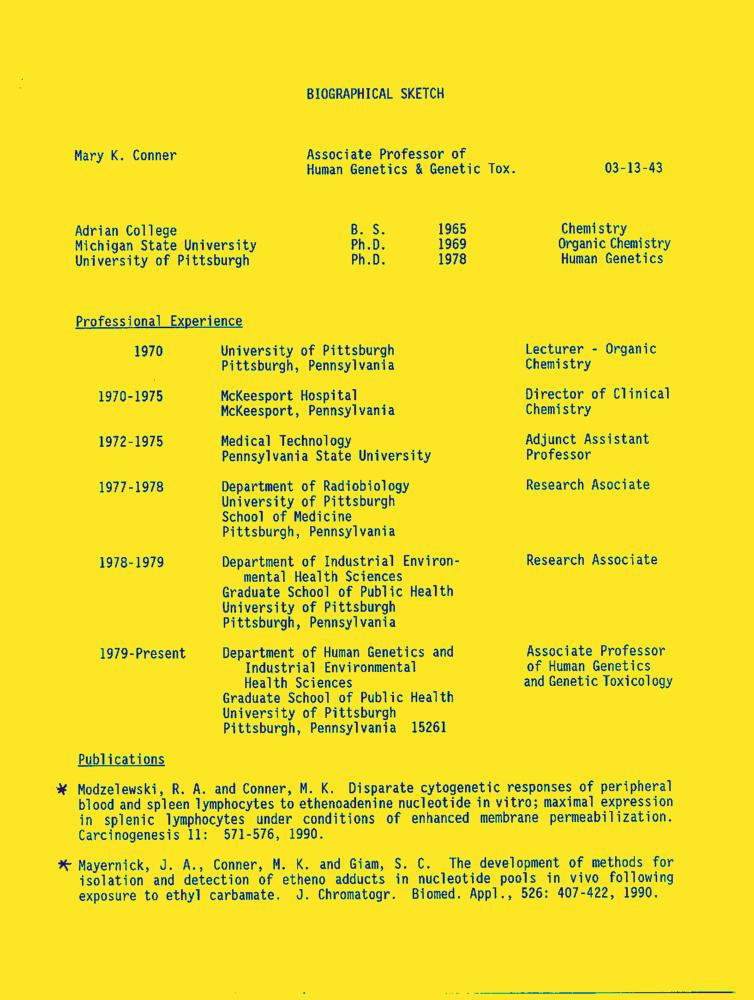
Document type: Resume-Doc